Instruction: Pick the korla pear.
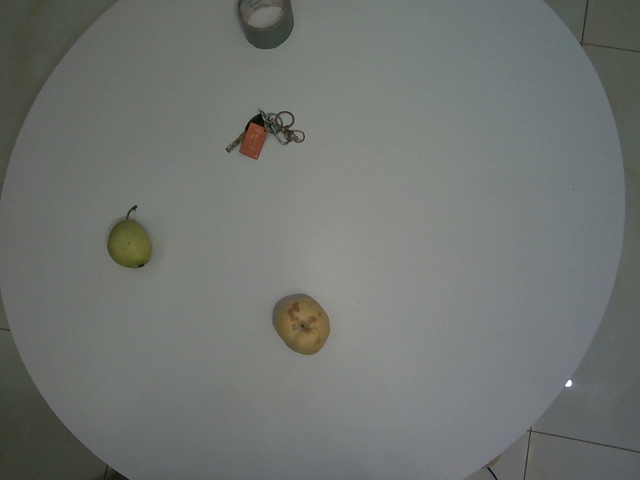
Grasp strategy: vertical